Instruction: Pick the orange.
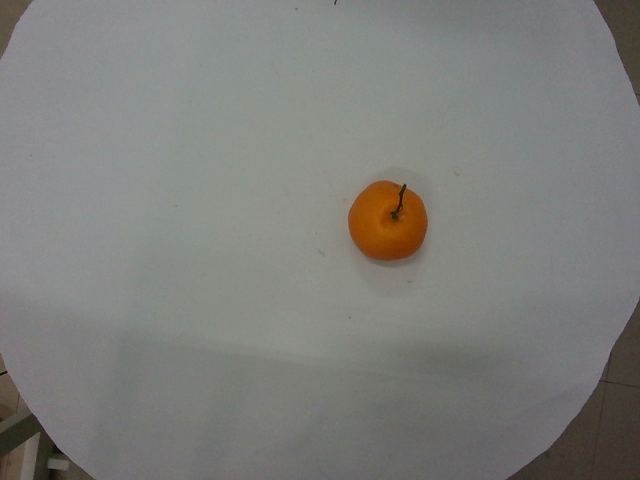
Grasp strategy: vertical